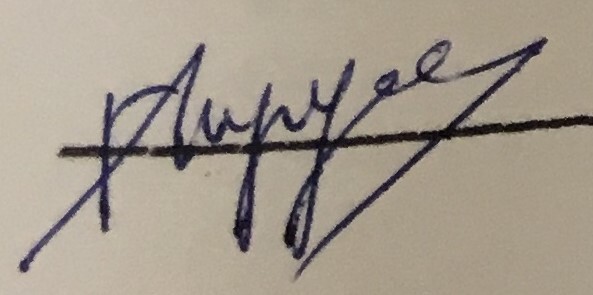
Signature of: grigory pirumov